Question: What type of tax is indicated in the document, personal property or real estate?
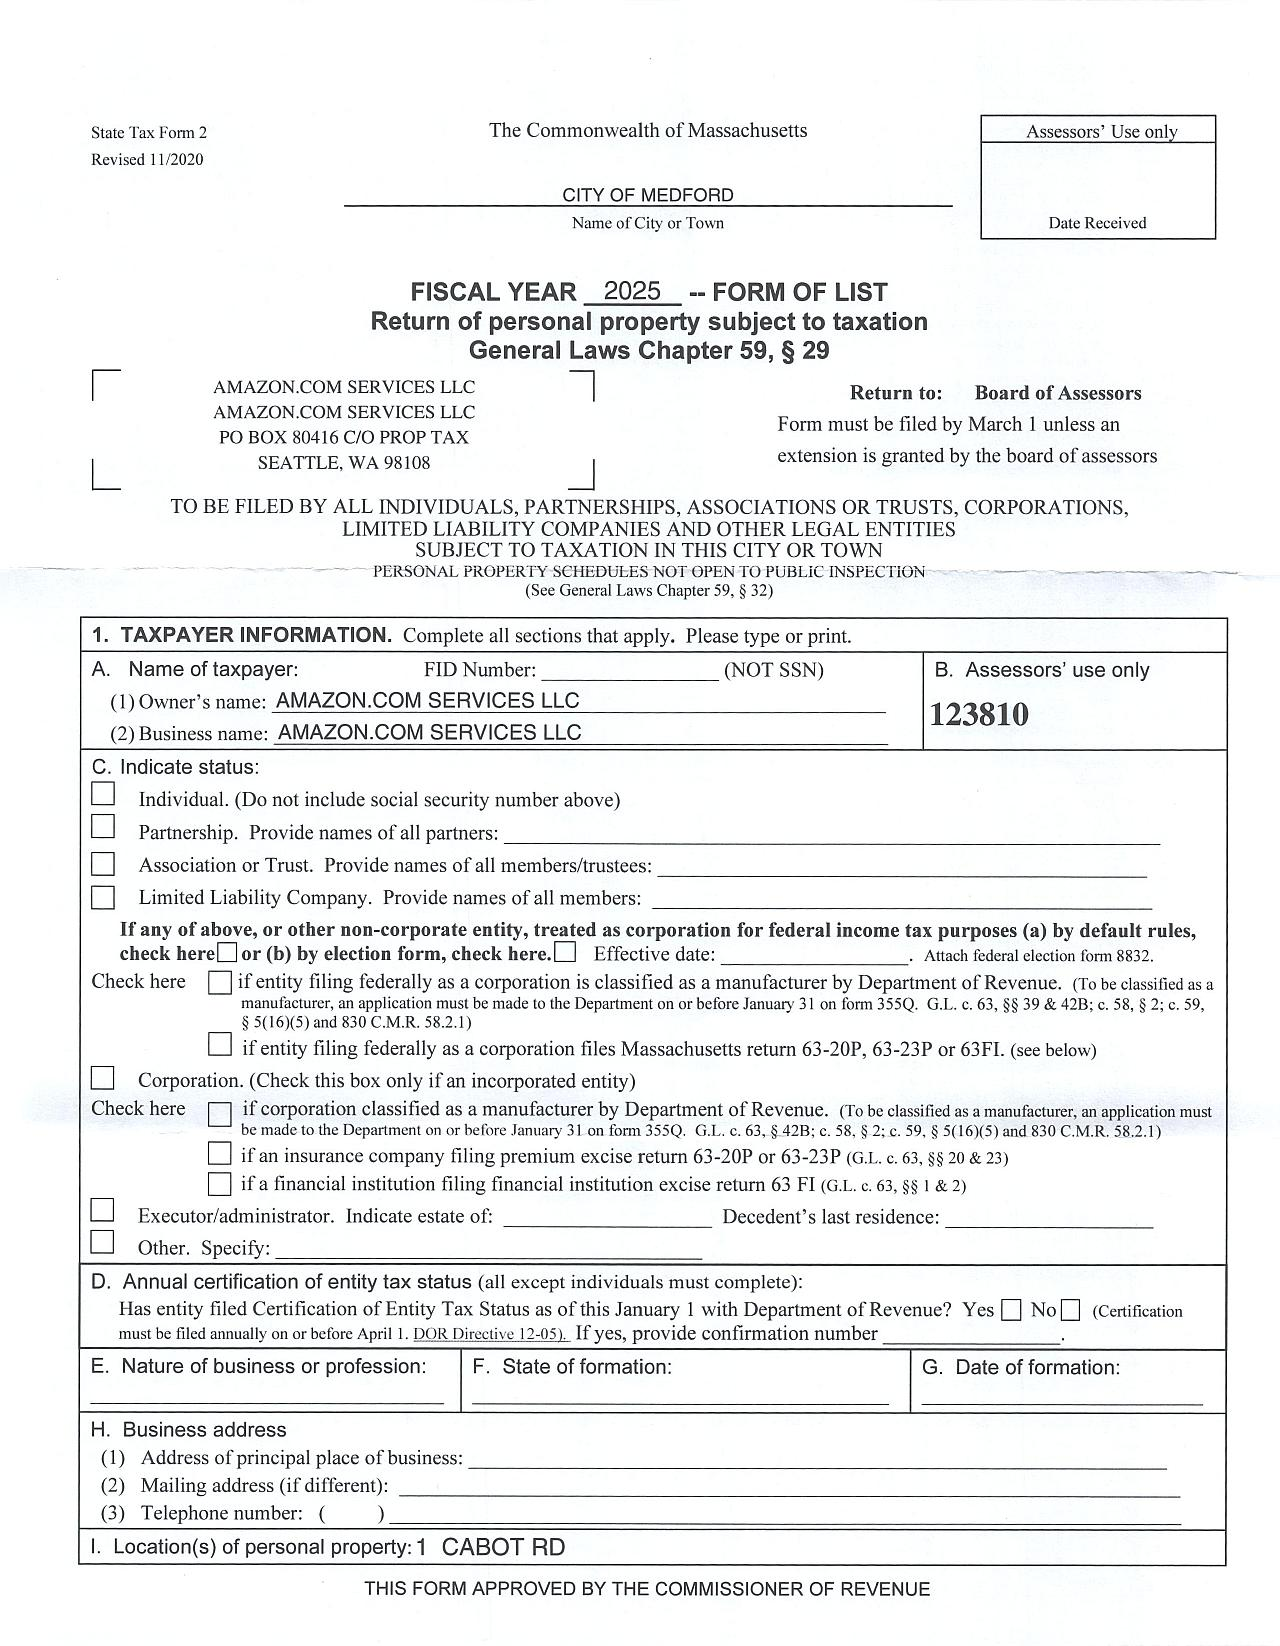
Answer: "Return of personal property subject to taxation"